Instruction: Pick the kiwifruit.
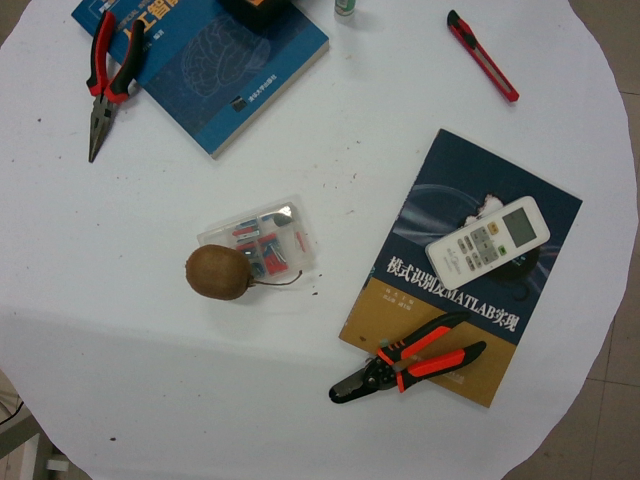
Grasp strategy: vertical